Question: What could the diagnosis suggest?
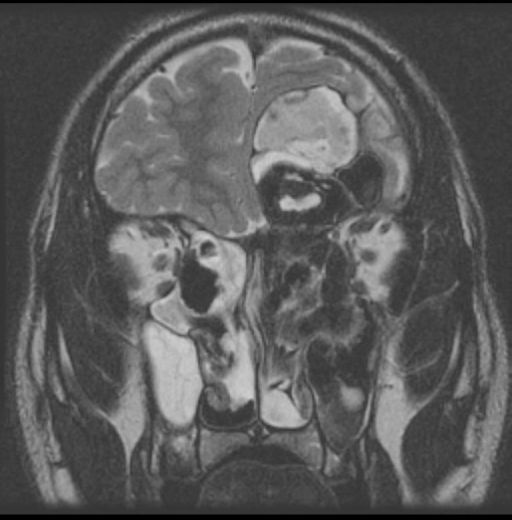
Answer: The possible diagnosis includes •  Sinus neoplasm
•  Chronic bacterial sinusitis
•  Allergic fungal sinusitis
•  Acute fungal sinusitis
•  Chronic fungal sinusitis
•  Granulomatous fungal sinusitis
•  Sinus mycetoma.